Question: What is the main concern?
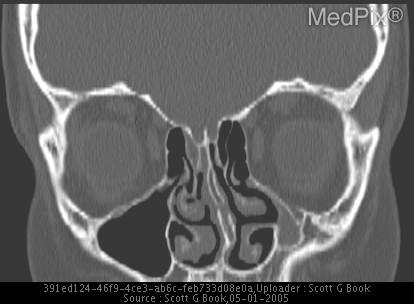
Answer: The findings suggest Opacified atelectatic left maxillary sinus with infundibular occlusion.  Associated nasal septal deviation, enlargement of left middle meatus, retraction of left anterior maxillary sinus wall, and mild retraction of inferior orbital wall.. - occluded left infundiblulum.

- opacified small left maxillary sinus.

- retraction of lateral wall mid turbinate with widened middle meatus.

- left septal deviation.. The patient might have a history of 13 year old with chronic sinusitis, worse for last 3 weeks..